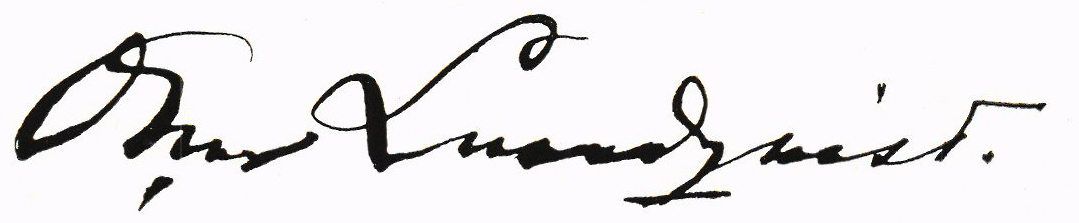
Signature of: oscar lundquist